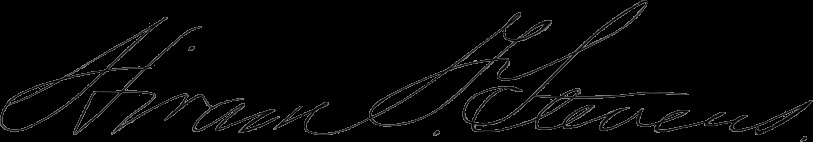
Signature of: hiram f stevens